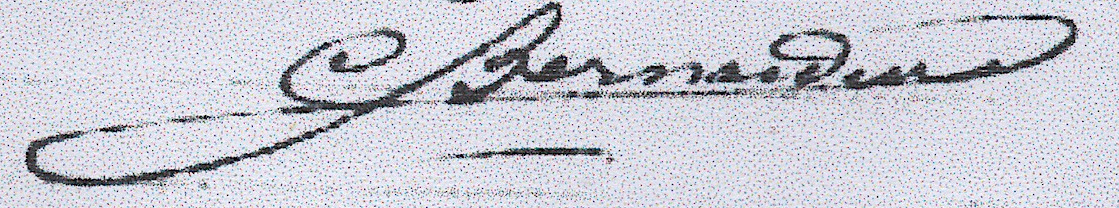
Signature of: camille bernardin